Question: What is the potential diagnosis?
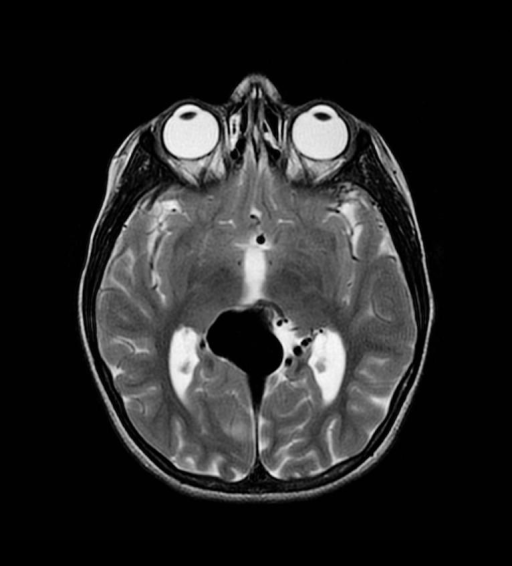
Answer: The possible diagnosis includes Without the provided history, this radiographic finding is concerning for aspiration of contrast or other radio-opaque material..